Patient: Male, age 84
An 84-year-old male was admitted to our respiratory ward on November 23 last year because of intermittent fever with maximum temperature not exceeding 38.5 centigrade for more than 10 days, accompanied by cough with sputum and fatigue. He was a retired army pilot and a nonsmoker. He was treated with acetylcysteine due to PF detected by annual physical examination 5 years ago, with a coexistent anterosuperior mediastinal mass, which did not show much progression. He also had a past history of diabetes for 20 years.
On admission, his temperature was 37.6 centigrade. On physical examination, a fine moist rale over both lower lung fields was noted. Skin exam did not reveal any rash. Musculoskeletal exam revealed no joint swelling or tenderness and he had no edema of the limbs. Neurological exam was normal.
Complete blood count showed eosinophilia with an absolute value of eosinophils of 1.71 x 109/l (13%). Renal function tests were normal (urea 4.5 mmol/l, creatinine 97 mumol/l) on admission. C-reactive protein was 47.7 mg/l. Chest X-ray revealed thickened lung marking in both lower lung fields (fig. 1a). Empirical antibiotics treatment with amoxicillin potassium and doxycycline was used and was changed to piperacillin tazobactam and then tienam but the patient's symptom did not resolve. Blood culture, sputum culture, respiratory virus, sputum acid-fast bacillus smear, Streptococcus pneumoniae antigen, corps antigen, Mycoplasma pneumoniae DNA, tuberculosis DNA and tumor markers were all negative. Complement component C3 was 0.73 g/l and immunoglobulin G (IgG) was 17.94 g/l. Antinuclear antibodies and anti-double-stranded DNA antibodies were negative. Indirect immunofluorescence revealed perinuclear ANCA positive with anti-MPO ANCA specificity by ELISA (125 RU/ml, normal <20 RU/ml); immunofluorescence for cytoplasmic ANCA, and ELISA for antiproteinase 3 ANCA were negative, but anti-GBM antibodies titer (ELISA) was positive at a titer of 1:32. Tuberculosis screening for bronchoalveolar lavage fluid via bronchoscope was negative. Chest CT scan showed honeycombing, reticular and ground glass opacities in the lower lung fields (fig. 1b). Pulmonary function was roughly normal. Lung biopsy showed eosinophilia with vasculitis changes and granuloma formation (fig. 2). During his stay, the renal function was deteriorated (creatinine gradually increased to 171 mumol/l). Percutaneous renal biopsy was performed and immunofluorescence microscopy disclosed linear staining of glomerular capillary basement membrane for IgG and C3, diagnostic for anti-GBM disease (fig. 3).
Diagnosis of AAV with coexistent anti-GBM disease in the patient with acute pulmonary-renal syndrome and long-existing PF/anterosuperior mediastinal mass was made. The patient was then given a regimen consisting of i.v. methylprednisone (80 mg/day) with i.v. cyclophosphamide 0.4 g every week and plasmapheresis (PE) every other week for 6 times. Perinuclear ANCA/anti-MPO ANCA returned to normal 1 week later but anti-GBM antibodies were still positive with the same titer. The symptoms disappeared without relapse. Steroids were then tapered to 60 mg/day. Unfortunately, the patient experienced shortness of breath, palpitation and hypotension during PE, ongoing continuous bleeding from the puncture point of the femoral vein with a dramatic drop of platelet count (32 x 109/l at the lowest), which suggested the diagnosis of heparin-induced thrombocytopenia (HIT). Bilateral lower extremity compression ultrasonography was applied in this patient to rule out silent deep vein thrombosis. PE was discontinued and rivaroxaban was used until the platelet count returned to normal. Anti-GBM antibody was still positive and renal function did not ameliorate after 3 weeks of cyclophosphamide. Therefore, immunosuppressant was switched to rituximab 700 mg/week. Anti-GBM antibody turned to negative after 1 month and creatinine decreased to 149 mumol/l. Mycophenolate mofetil with the dosage of 1.5 g/day was then used for maintenance treatment and oral prednisone gradually decreased to 25 mg/day.
At the latest follow-up visit after around 4 and a half months' treatment, all the antibodies remained negative and creatinine was 123 mumol/l. Repeated chest CT revealed a novel nodule in the upper lobe of the left lung (0.9 x 1.0 cm) with concomitant mild progression of interstitial changes. A further PET/CT showed the novel lesion with a standardized uptake value of 3.0 suggesting inflammatory pseudotumor. Meanwhile, the anterosuperior mediastinal mass was remarkably diminished without thymectomy intervention (fig. 4).
Keywords: anti-glomerular basement membrane antibody, mediastinal mass, myeloperoxidase-antineutrophil cytoplasmic antibody, pulmonary fibrosis, vasculitis
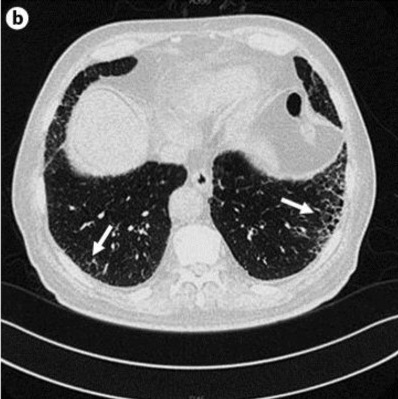
Image caption: CT scan. on admission. b; Chest CT scan showed honeycombing, reticular and ground glass opacities in the lower lung fields (arrows).